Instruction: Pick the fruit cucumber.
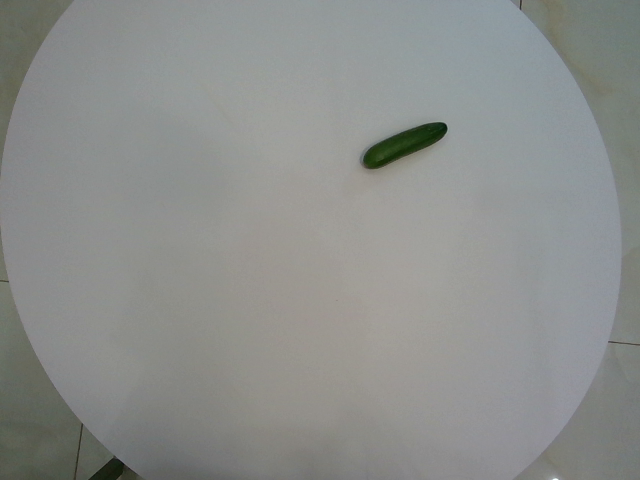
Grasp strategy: vertical